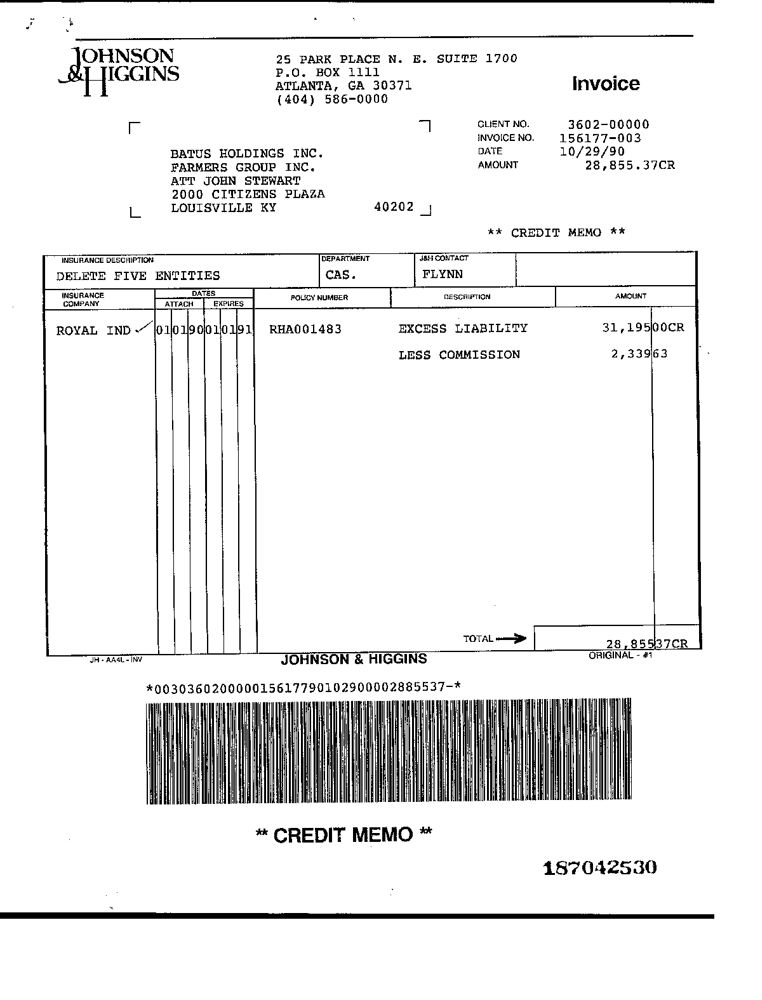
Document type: Invoice